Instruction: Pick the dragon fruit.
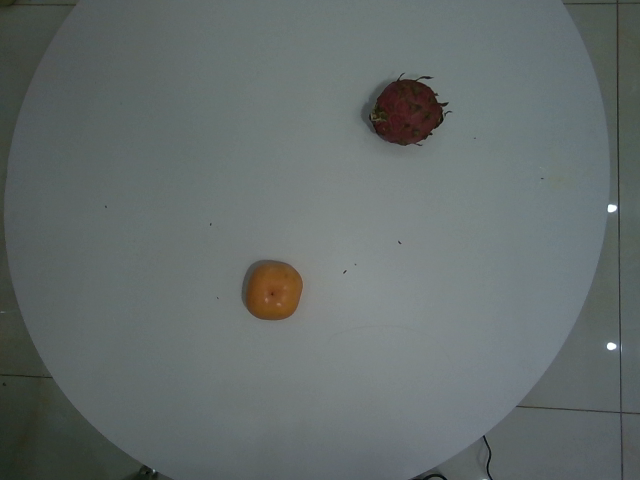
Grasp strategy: vertical